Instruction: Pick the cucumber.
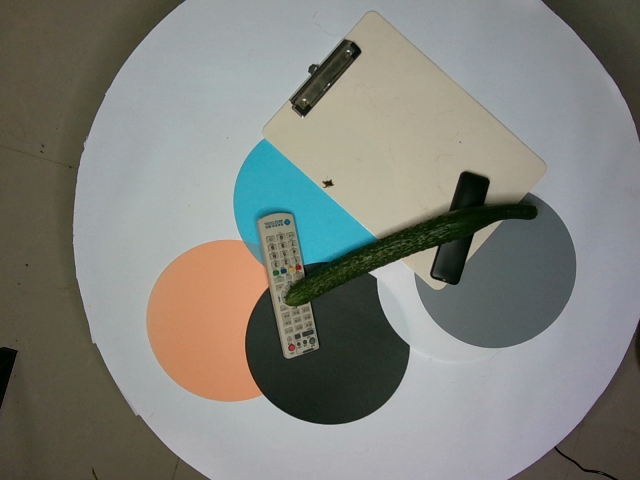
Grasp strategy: vertical